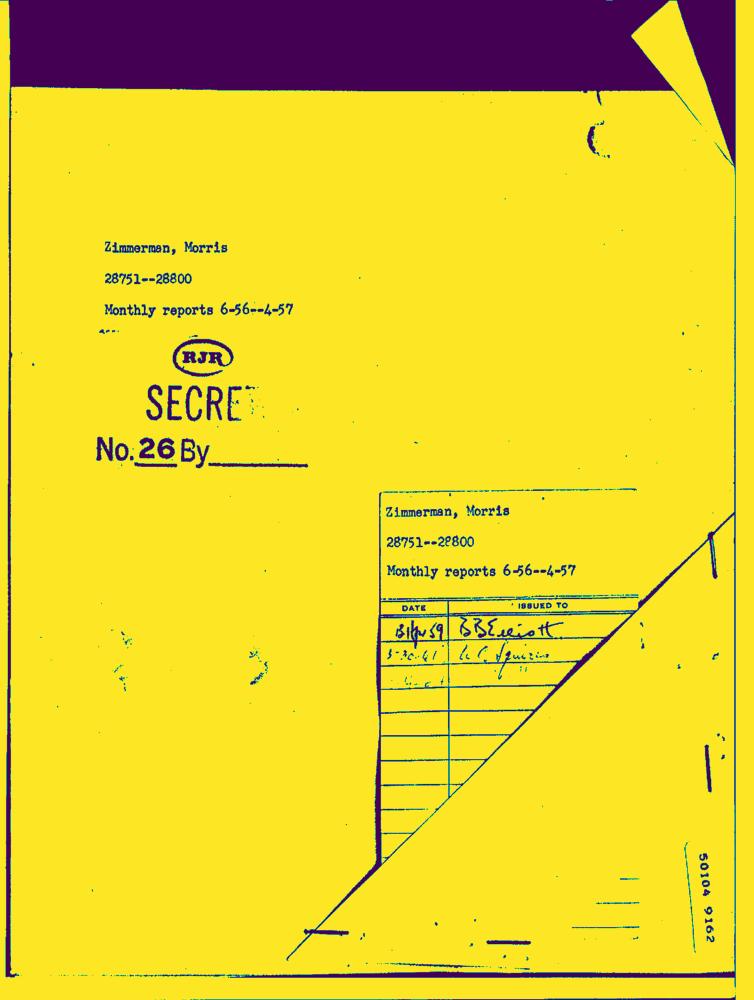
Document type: Hand-Written